Patient: Male, age 52
A 52-year-old Hispanic male presented from an outside hospital with head computed tomography (CT) concerning for spontaneous SAH. The patient was initially brought to an outside hospital after he was found unresponsive by his family following a bout of coughing earlier that morning. CPR was initiated for 5 min before EMS arrival, with the patient experiencing a single episode of vomiting and bladder incontinence before regaining consciousness. His family noted that the patient had complaints of chills, a mild cough, and sore throat the night before admission but was otherwise he was in his normal state of health. He had no history of prior tobacco use and otherwise had a medical history significant for hypertension without current pharmacologic treatment. There was no family history of aneurysms or any reported viral prodrome within his family contracts. His baseline modified Rankin scale (MRS) was 0.
On arrival to our institution, the patient had no complaints other than a mild headache and neck pain. Initial vitals were significant for a temperature of 39.8  C, blood pressure 157/95 mmHg, and oxygen saturation of 93% on room air. Clinical examination was notable for some mild confusion, but otherwise there were no cranial nerve deficits or focal findings on clinical exam. A noncontrast head CT demonstrated extensive SAH in the basal cisterns around the midbrain extending into the left Sylvian fissure with mild prominence of the bilateral temporal horns [Figure 1]. CT angiogram (CTA) of head and neck demonstrated a small left posterior communicating (p-comm) aneurysm [Figure 2] along with bilateral airspace disease at the lung apices, compatible with pneumonia [Figure 3]. An incidental, small right cavernous segment aneurysm and anterior communicating segment fusiform dilation were also noted. Clinical grading was consistent with a Hunt-Hess grade of 1+1 (hypertension) and modified Fisher grade of 3. Laboratory values showed no leukocytosis, platelets 125 10e9/L, sodium 135 mEq/L, BUN 14 mg/dL, and Cr 0.7 mg/dL. Liver function and coagulation studies were within normal ranges except for d-dimer, which was elevated at 1.4 mg/L (UNL 0.59) and fibrinogen, elevated at 451 mg/ dL (UNL 440). Coronavirus PCR was positive.
An external ventricular drain was placed with an opening pressure 21 mmHg. The patient was intubated before being taken to the neurointerventional suite for treatment. Diagnostic cerebral angiography of the left internal carotid artery (ICA) revealed a dominant left p-comm artery filling the posterior cerebral artery on the left with small aneurysm emanating from the junction of the left ICA and left p-comm artery, pointing posteriorly and inferiorly measuring 4 x 6 x 4 mm [Figure 4]. There was no daughter sac or evidence of extravasation of contrast. A total of six Gugliemi detachable coils (GDCs) were placed within the aneurysm leading to >95% aneurysm obliteration. A total of six Gugliemi detachable coils (GDCs) were placed within the aneurysm leading to > 95% aneurysm obliteration [Figure 5].
The patient tolerated the procedure well. He was extubated and taken to the neurological ICU (NICU) in stable condition where he was monitored for complications of SAH. A 10-day course of empiric antibiotics was completed for aspiration pneumonia. Over the course of his stay, his neurological status remained stable, however, he developed progressive hypoxemic respiratory failure and required intubation on hospital day 4 (postbleed day 3). Convalescent plasma and dexamethasone at 6 mg daily were initiated on hospital day 4, while remdesivir was held as the replication phase had passed. His initial high PEEP and FiO2 demands were weaned and he was successfully extubated on hospital day 15 and his ventricular drain removed on hospital day 13. He had no evidence of vasospasm and was downgraded from the ICU on hospital day 16. Clinically at the time of downgrade, the patient was GCS14, e4v4m6, with some intermittent confusion but otherwise appropriate without cranial nerve or any lateralizing motor deficit.
Keywords: aneurysm rupture, covid-19, cerebral aneurysms, subarachnoid hemorrhage
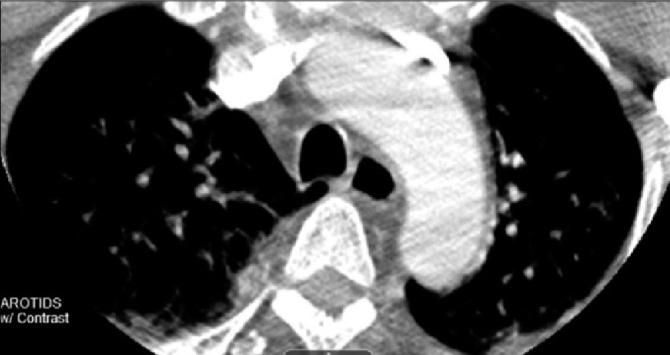
Image caption: Axial CT through the lung apices demonstrating multifocal bilateral airspace disease compatible with pneumonia.